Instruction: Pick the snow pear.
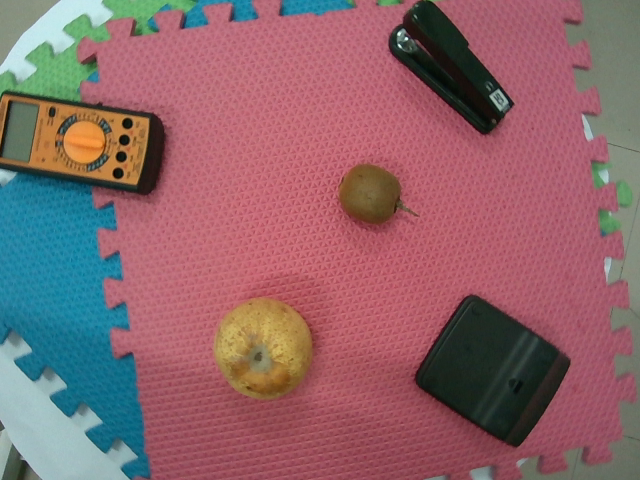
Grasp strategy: vertical